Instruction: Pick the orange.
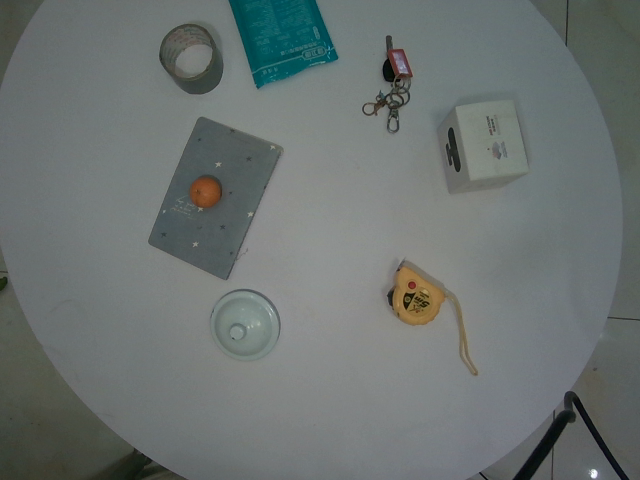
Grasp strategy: vertical